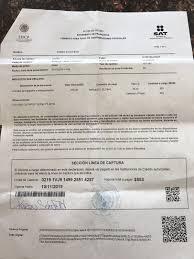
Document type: Invoice